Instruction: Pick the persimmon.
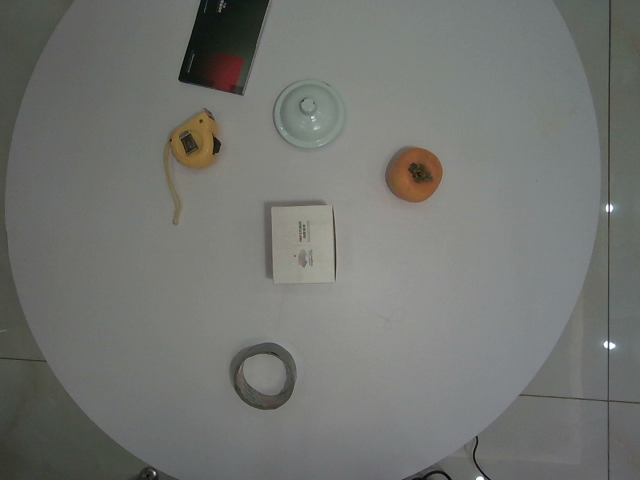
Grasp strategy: vertical